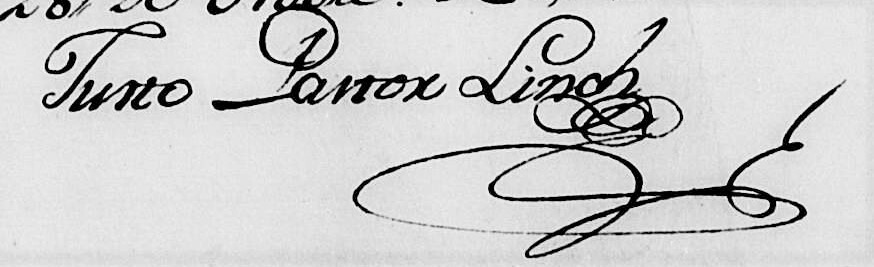
Signature of: justo pastor lynch